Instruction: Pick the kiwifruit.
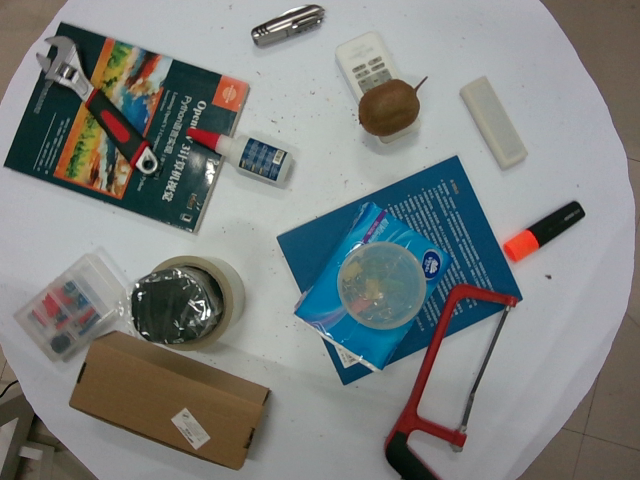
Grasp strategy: vertical